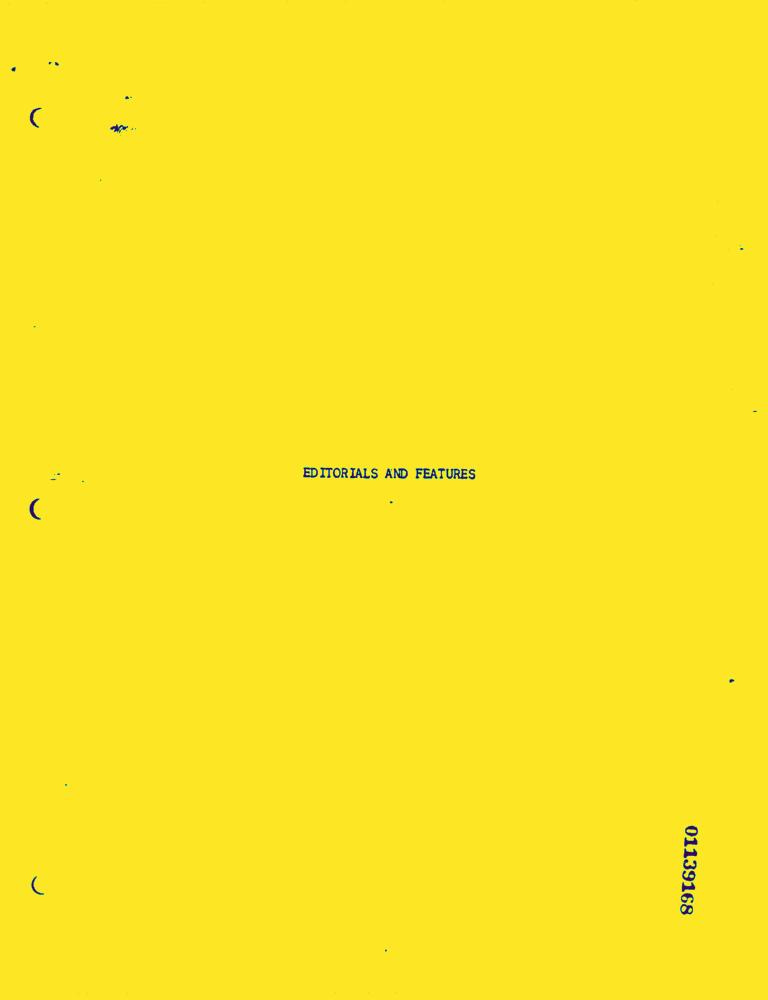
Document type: News-Article